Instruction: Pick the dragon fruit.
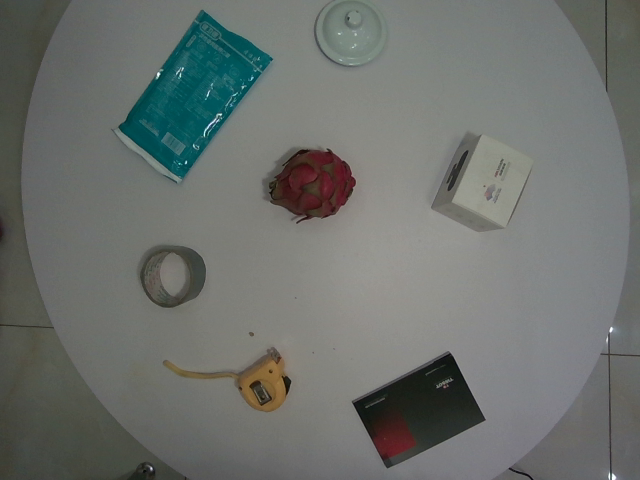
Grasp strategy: vertical